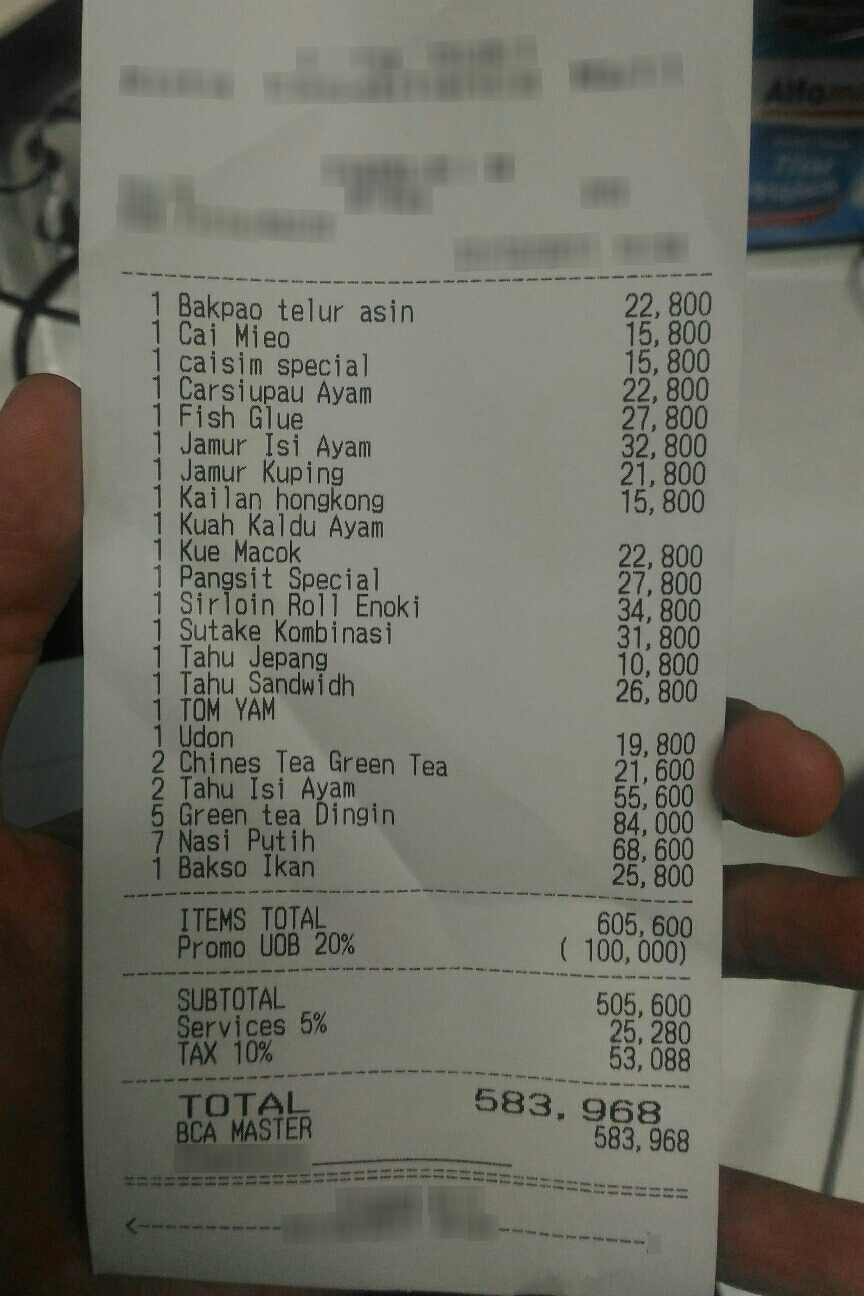
Number of items: 22
Subtotal: 605,600
Service charge: 25,280
Tax: 53,088
Other charges: 505,600
Total: 583,968
OCR text regions:
text: 1
text: Bakpao
text: telur
text: asin
text: 22,800
text: 1
text: Cai
text: Mieo
text: 15,800
text: 1
text: caisim
text: special
text: 15,800
text: 1
text: Carsiupau
text: Ayam
text: 22,800
text: 1
text: Fish
text: Glue
text: 27,800
text: 1
text: Jamur
text: Isi
text: Ayam
text: 32,800
text: 1
text: Jamur
text: Kuping
text: 21,800
text: 1
text: Kailan
text: hongkong
text: 15,800
text: 1
text: Kuah
text: Kaldu
text: Ayam
text: 1
text: Kue
text: Macok
text: 22,800
text: 1
text: Pangsit
text: Special
text: 27,800
text: 1
text: Sirloin
text: Roll
text: Enoki
text: 34,800
text: 1
text: Sutake
text: Kombinasi
text: 31,800
text: 1
text: Tahu
text: Jepang
text: 10,800
text: 1
text: Tahu
text: Sandwidh
text: 26,800
text: 1
text: TOM
text: YAM
text: 1
text: Udon
text: 19,800
text: 2
text: Chines
text: Tea
text: Green
text: Tea
text: 21,600
text: 2
text: Tahu
text: Isi
text: Ayam
text: 55,600
text: 5
text: Green
text: tea
text: Dingin
text: 84,000
text: 7
text: Nasi
text: Putih
text: 68,600
text: 1
text: Bakso
text: Ikan
text: 25,800
text: ITEMS
text: TOTAL
text: 605,600
text: Promo
text: UOB
text: 20%
text: (
text: 100,000)
text: SUBTOTAL
text: 505,600
text: Services
text: 5%
text: 25,280
text: TAX
text: 10%
text: 53,088
text: TOTAL
text: 583,968
text: BCA
text: MASTER
text: 583,968